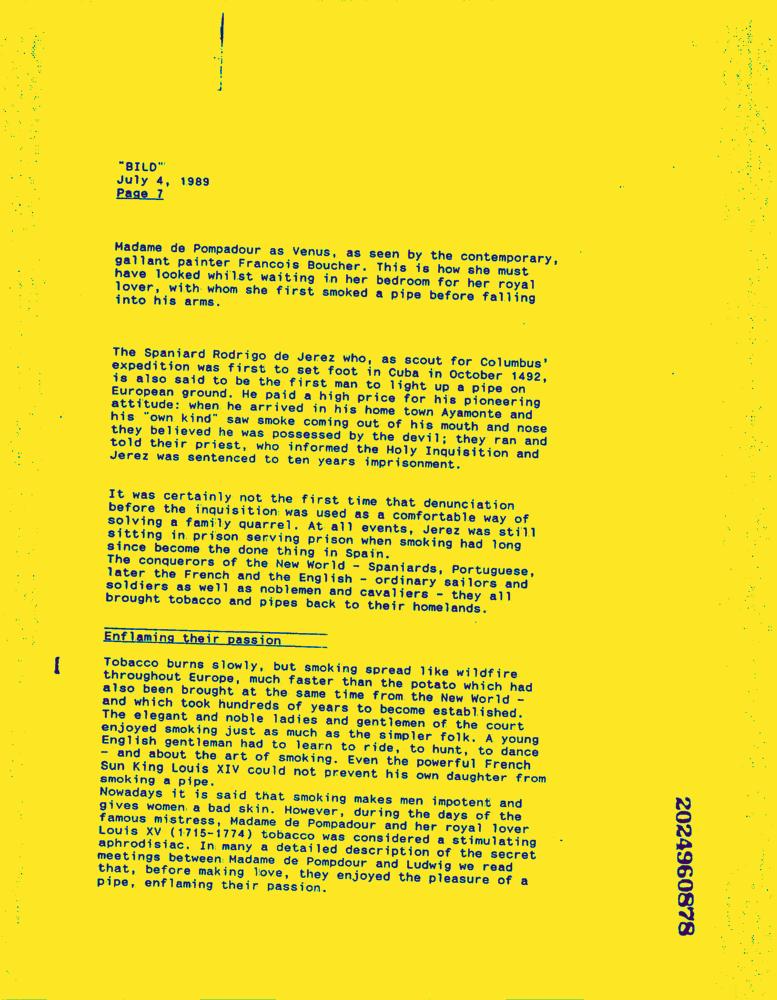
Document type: News-Article